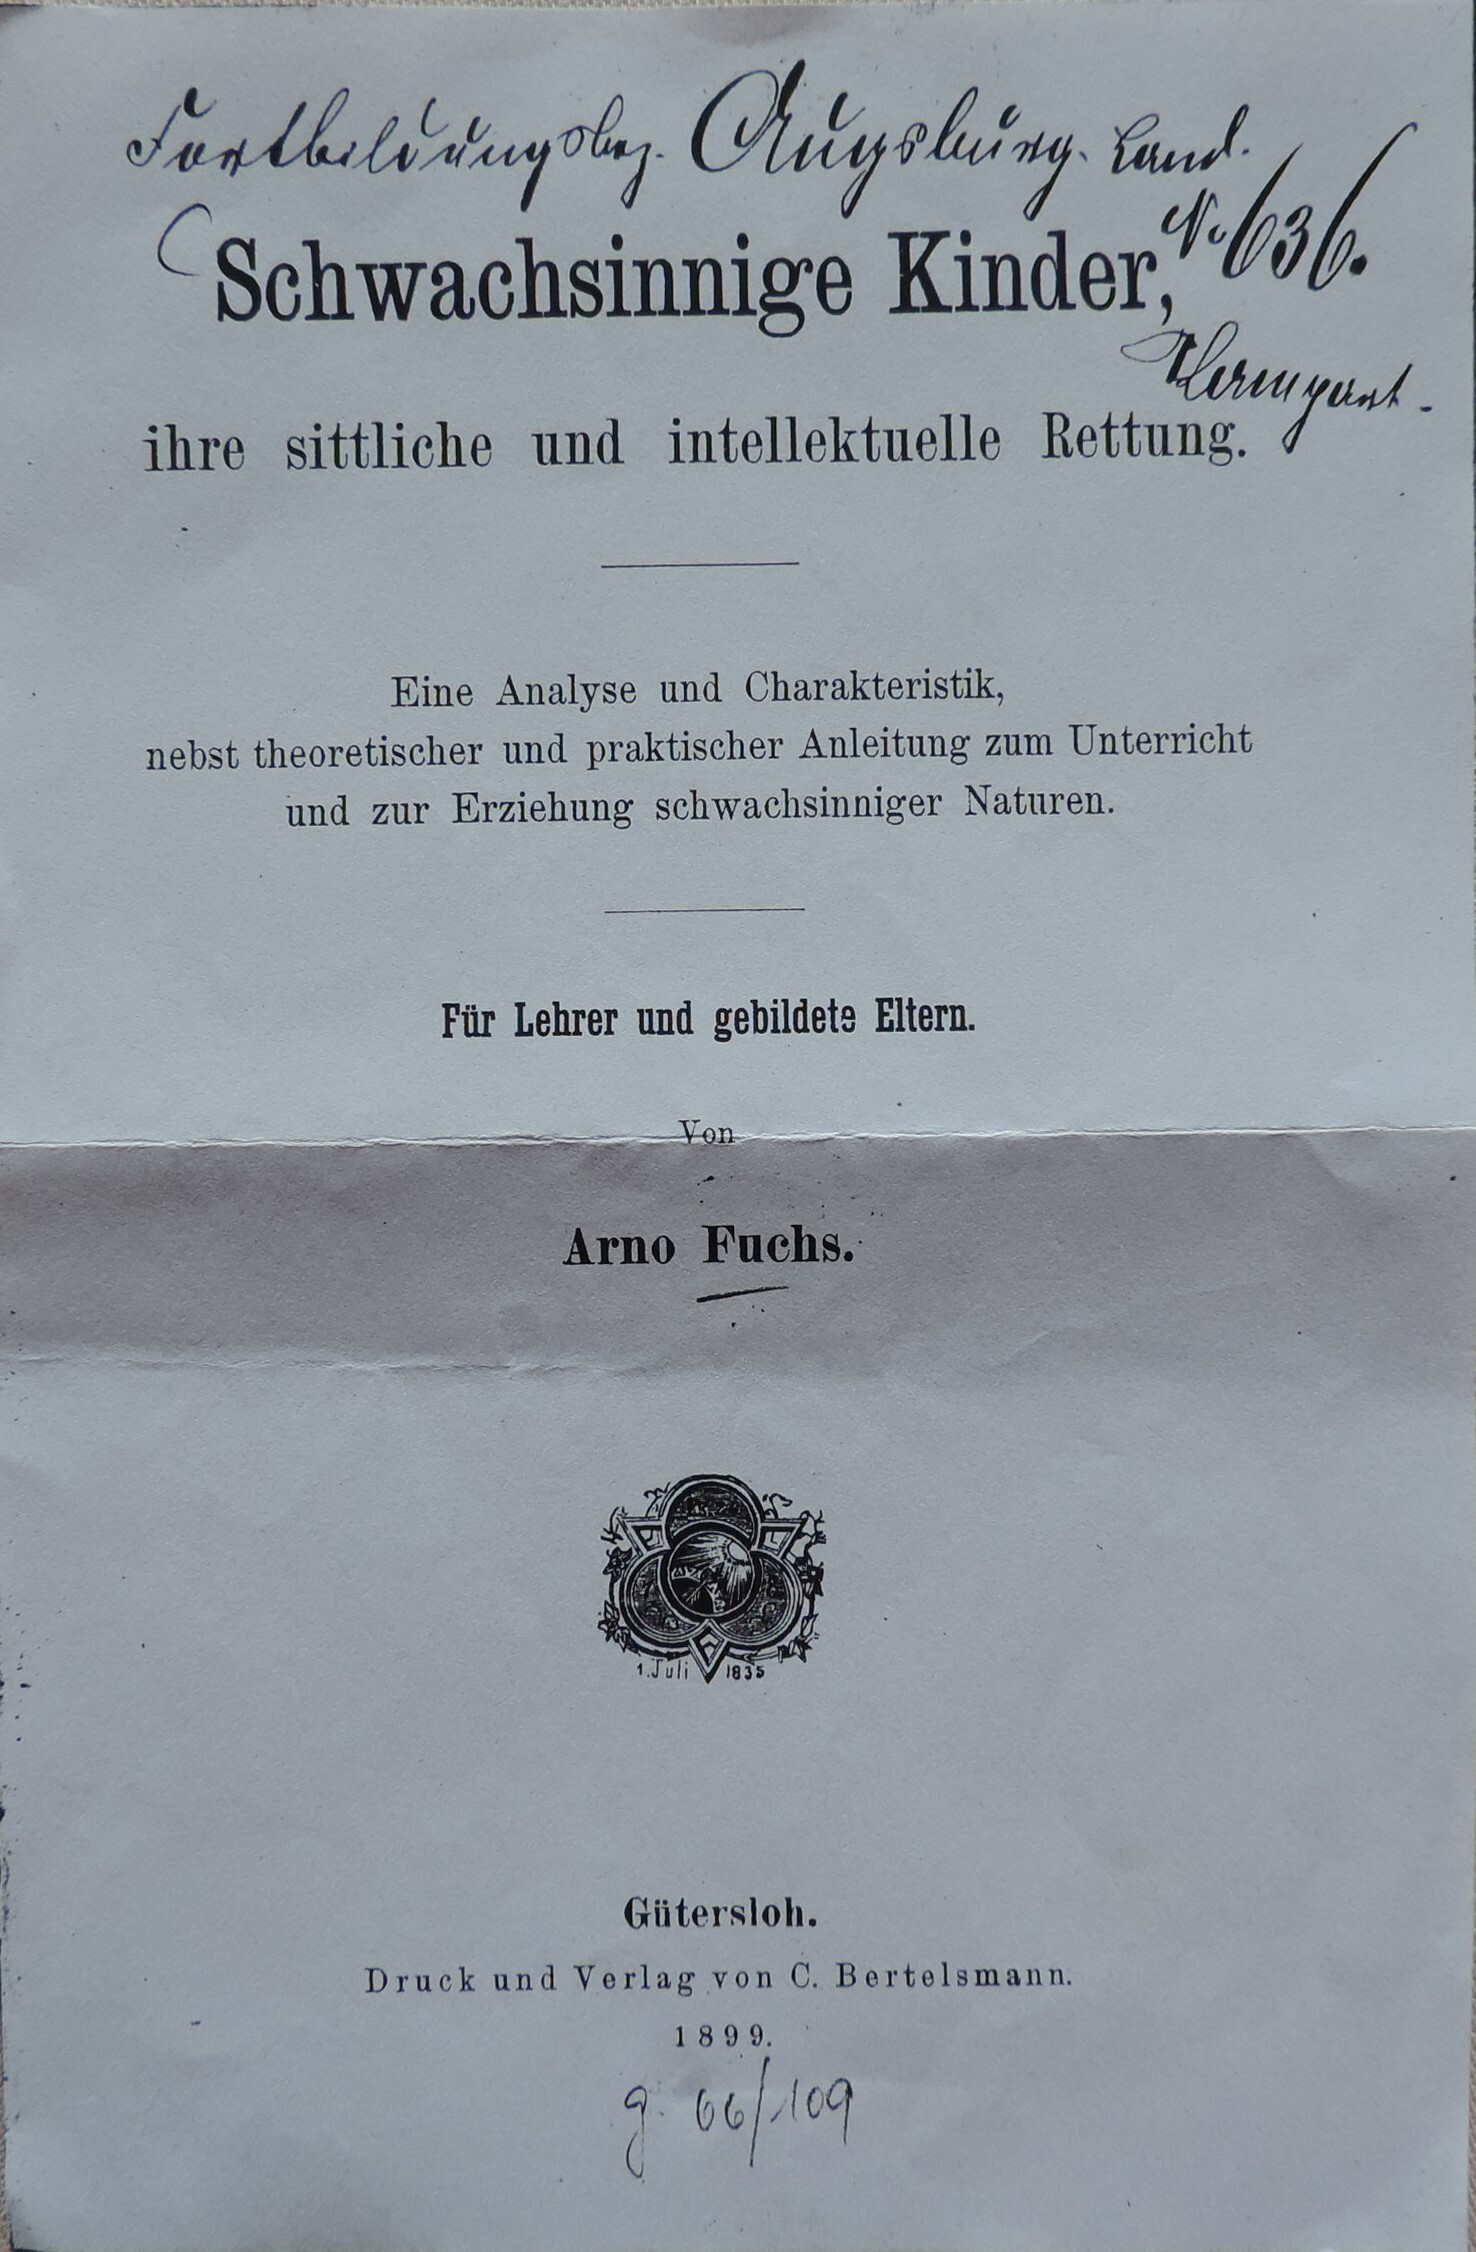
Signature of: arno fuchs